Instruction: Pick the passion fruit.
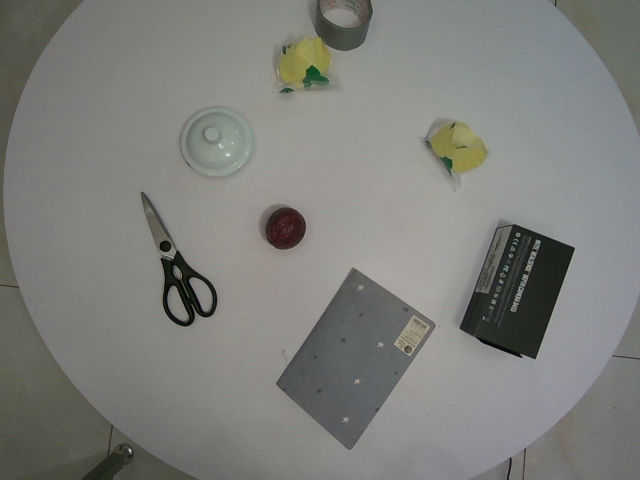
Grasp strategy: vertical